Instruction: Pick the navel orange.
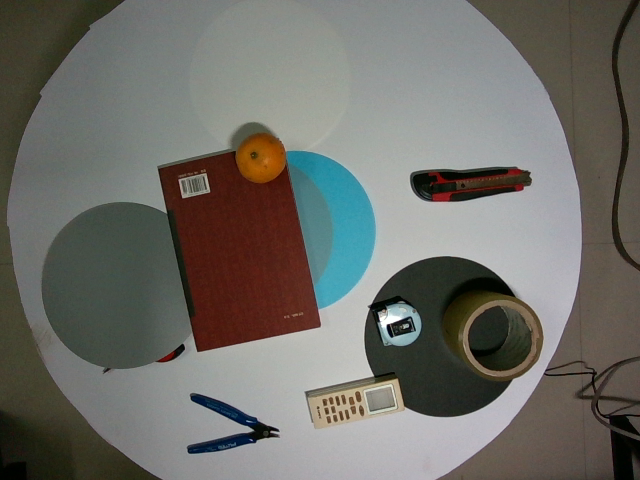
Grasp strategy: vertical